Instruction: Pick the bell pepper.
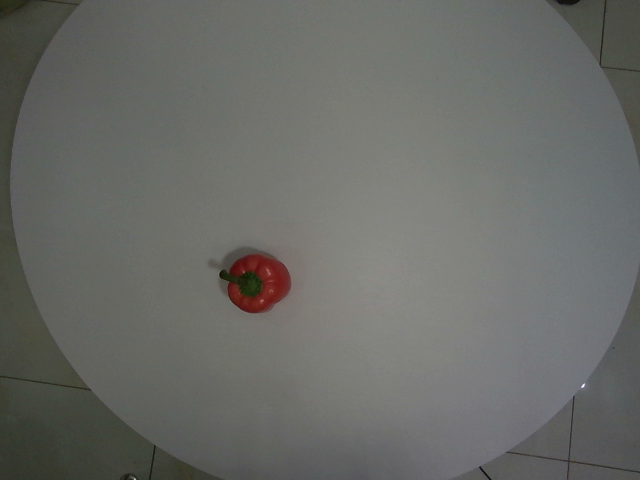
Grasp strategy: vertical